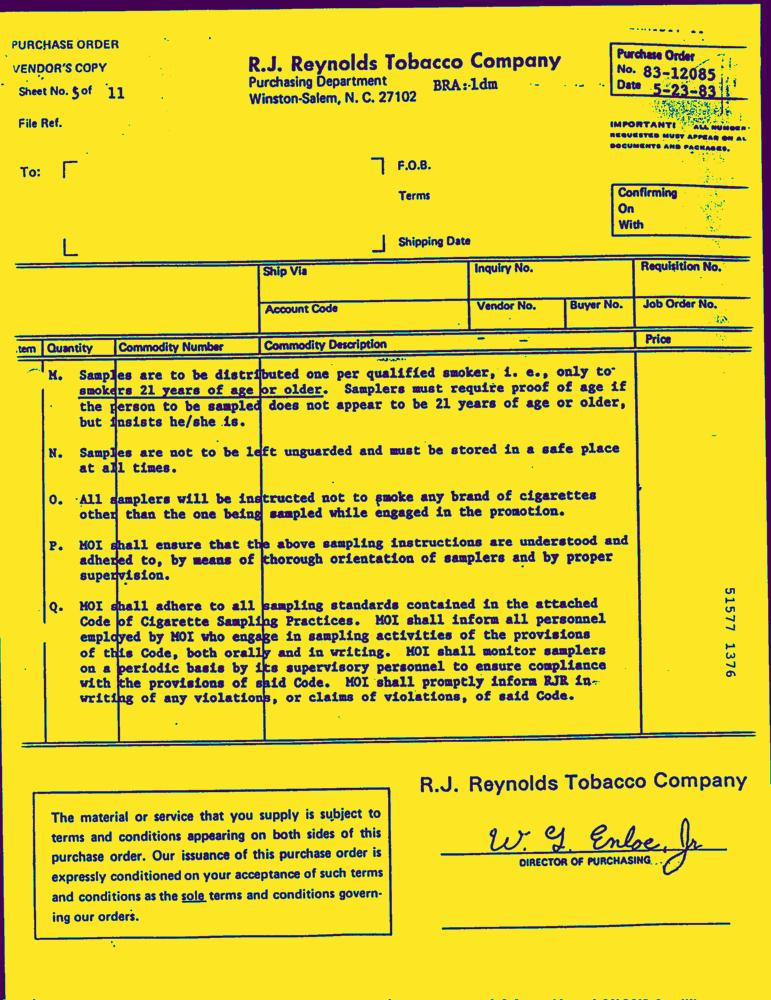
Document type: Invoice-Doc